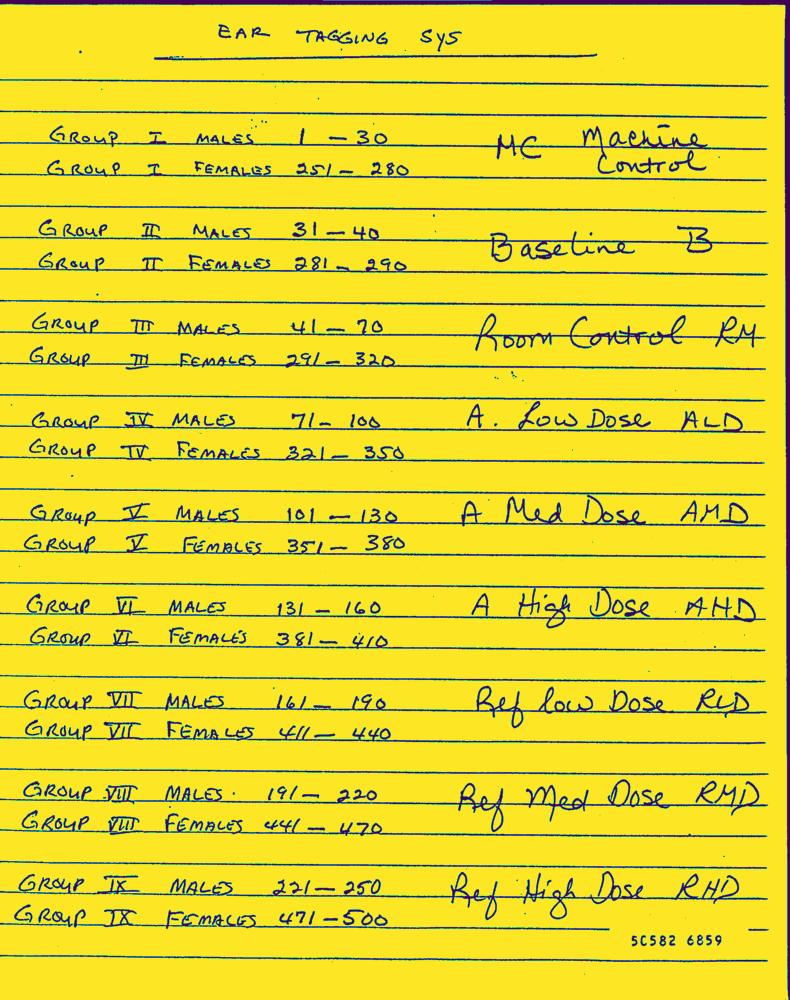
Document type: Hand-Written